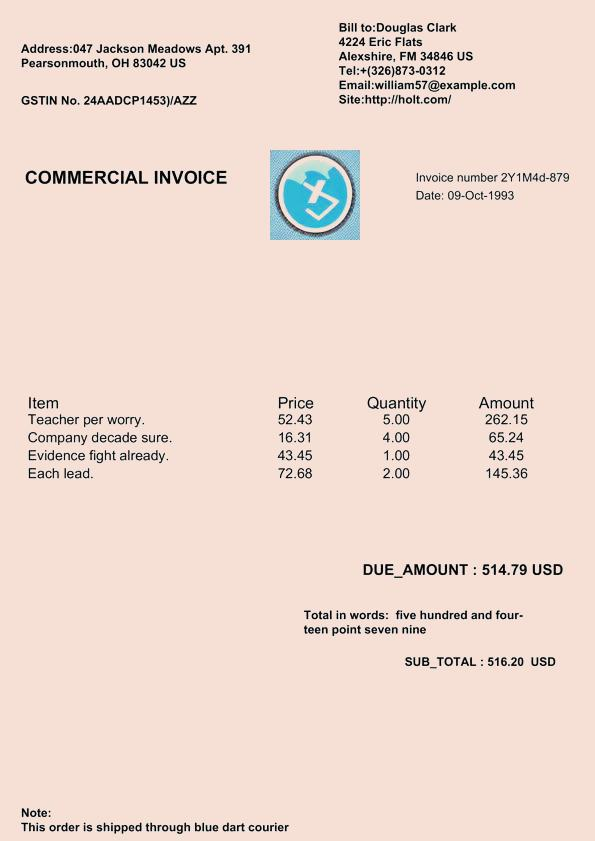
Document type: Invoice